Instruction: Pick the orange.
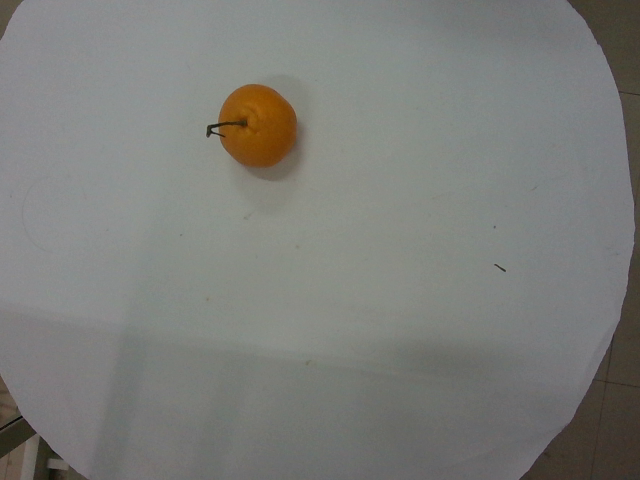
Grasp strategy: vertical